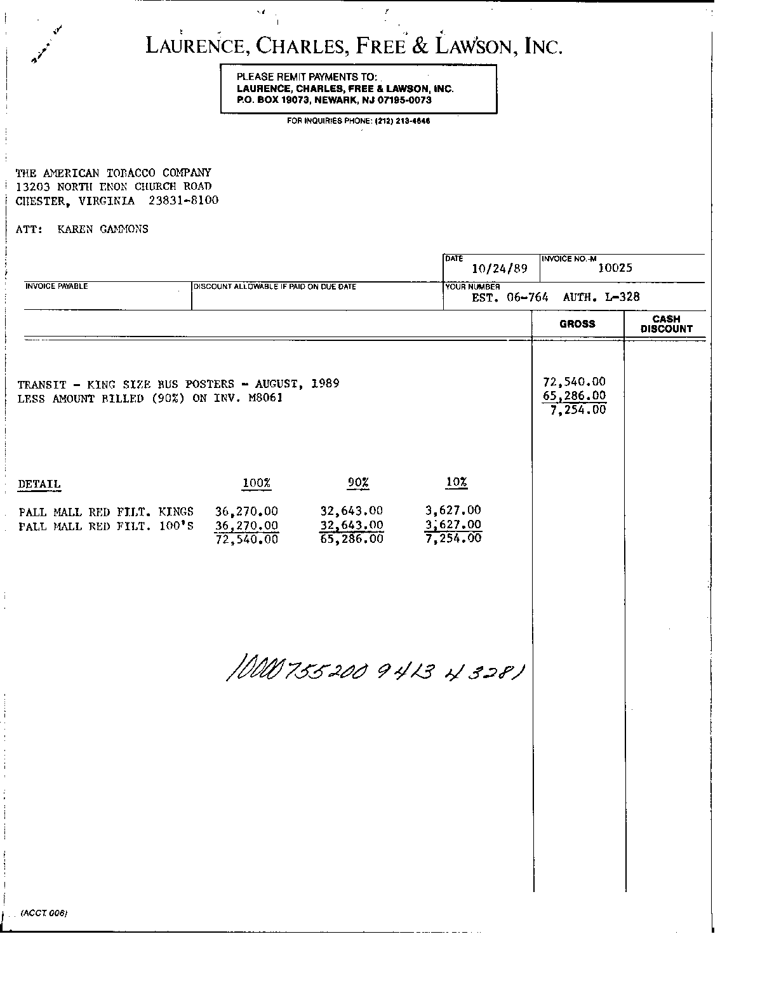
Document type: Invoice